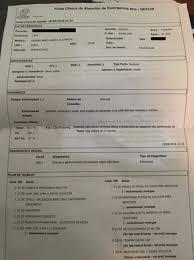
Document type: Invoice